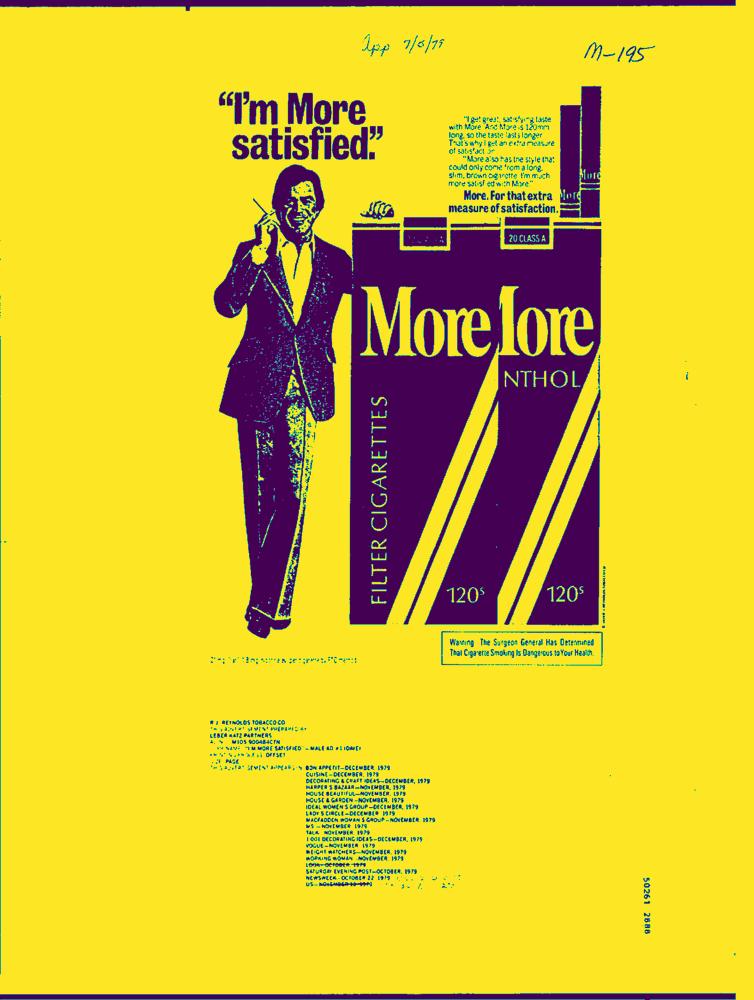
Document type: AD